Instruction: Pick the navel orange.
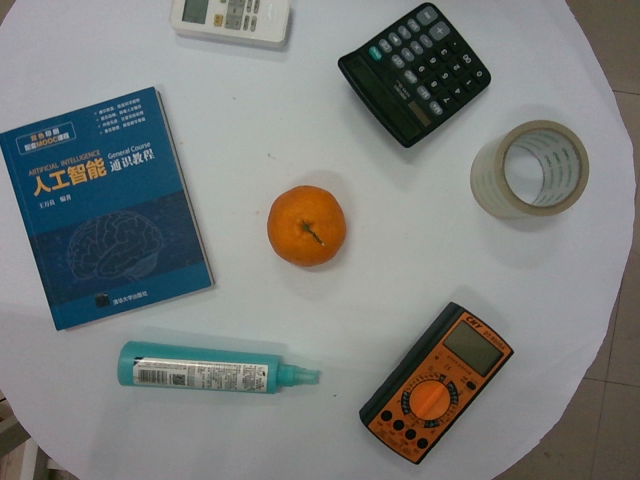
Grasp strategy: vertical